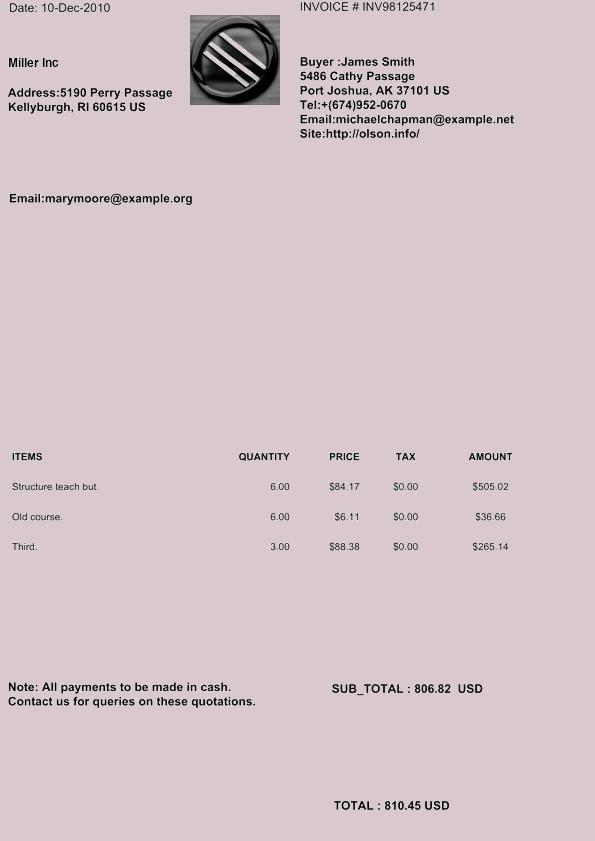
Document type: Invoice